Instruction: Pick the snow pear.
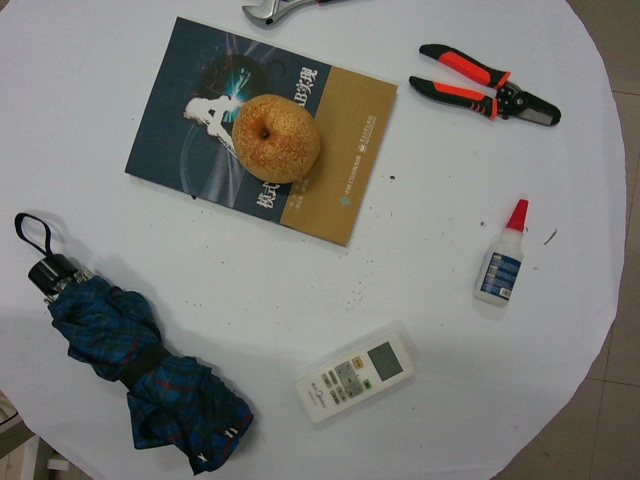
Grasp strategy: vertical